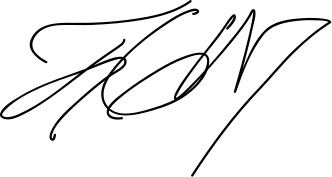
Signature of: felipe calderón